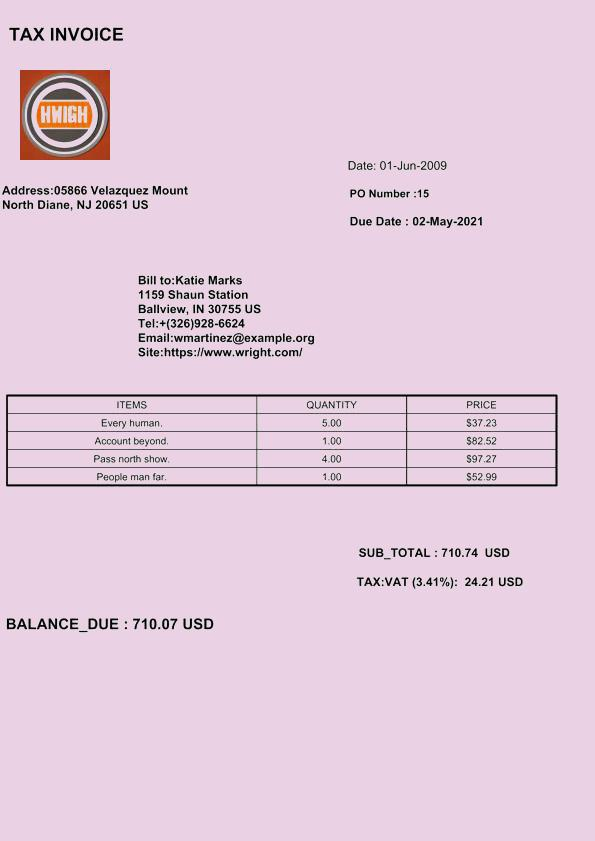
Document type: Invoice